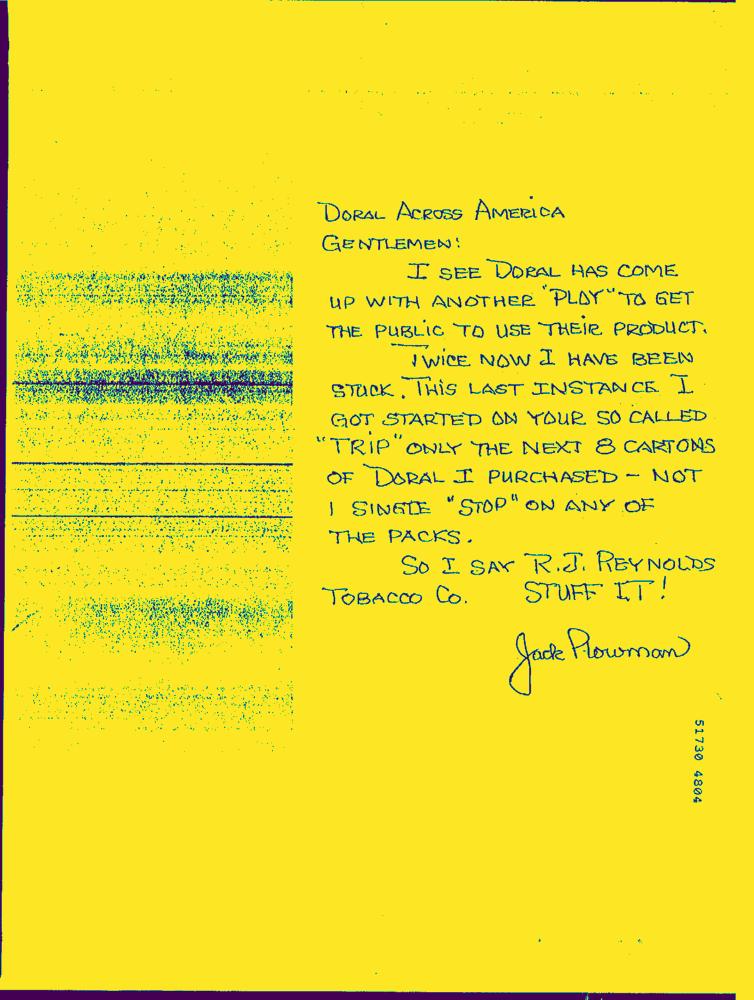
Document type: Hand-Written